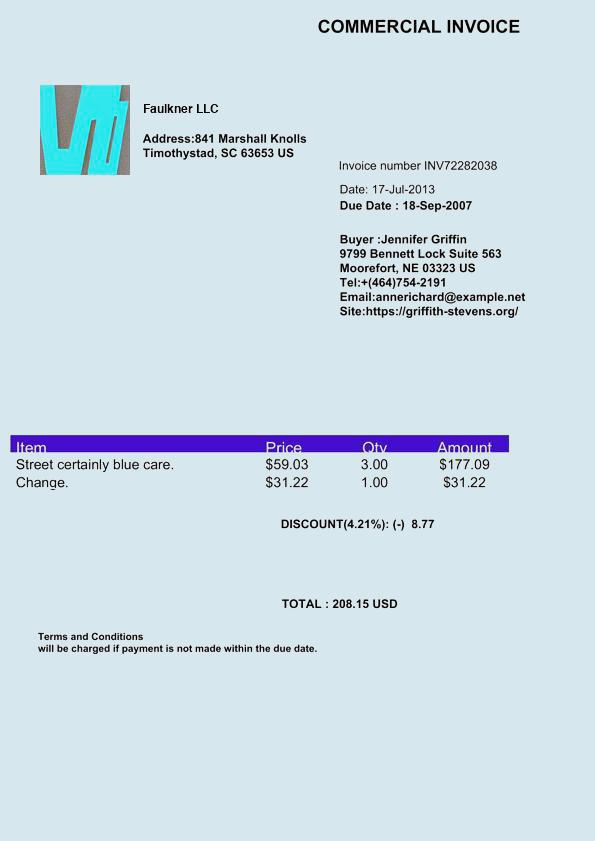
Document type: Invoice